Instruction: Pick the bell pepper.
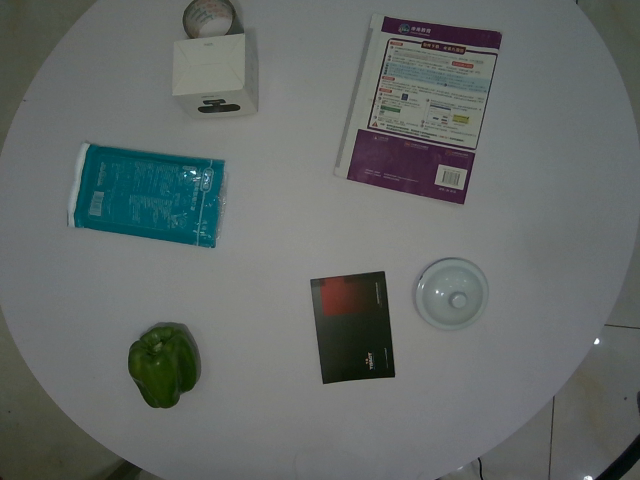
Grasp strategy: vertical